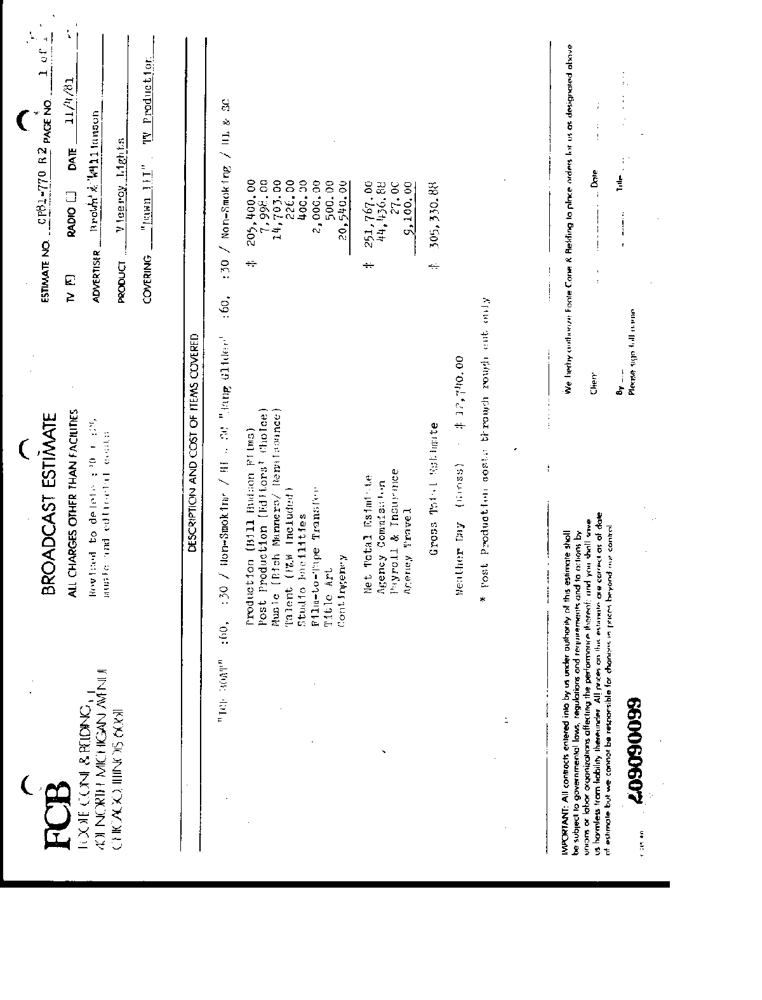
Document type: Invoice